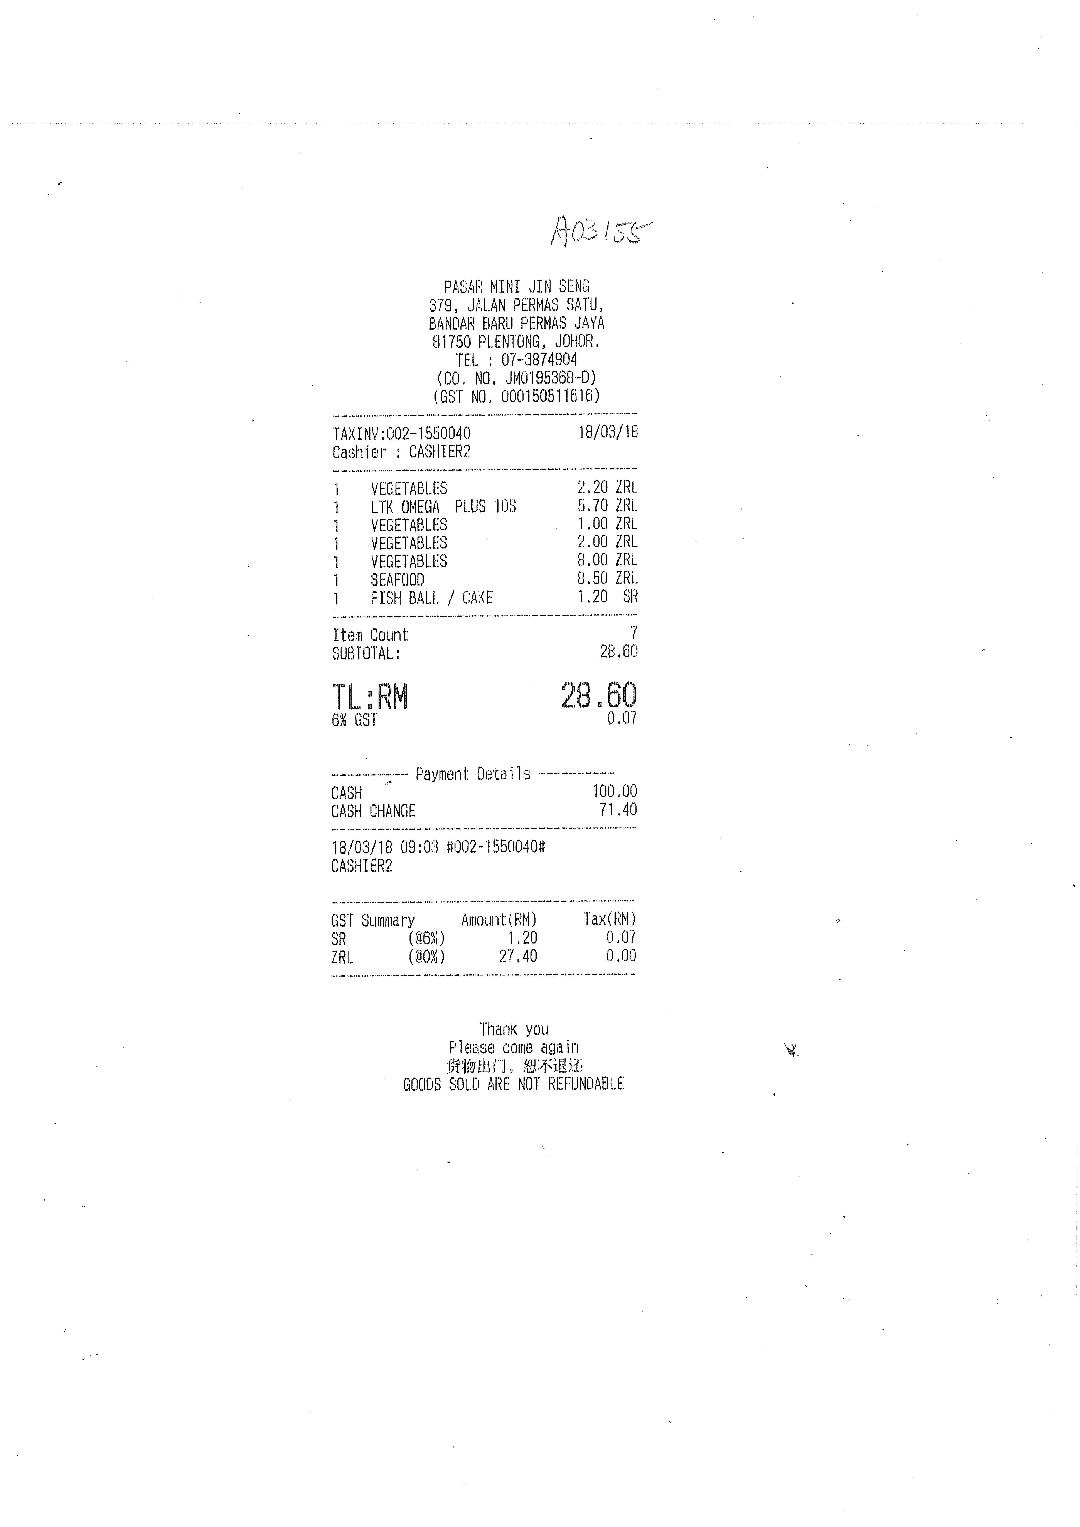
PASAR MINI JIN SENG
379,JALAN PERMAS SATU,
BANOAR BARU PERMAS JAYA
81750 PLENTONG,JOHOR.
TEL : 07-3874904
(CO.NO. JM0195368-D)
(GST NO. 000150511616)
TAXINV:002-1550040
18/03/18
CASHIER : CASHTER2
1
VEGETABLES
2.20 ZRL
1
LTK OMEGA
5.70 ZRL
1
VEGETABLES
1.00 ZRL
1
VEGETABLES
2.00 ZRL
1
VEGETABLES
8.00 ZRL
1
SEAFOOD
8.50 ZRL
1
FISH BALL / CAKE
1.20
SR
ITEM COUNT
7
SUBTOTAL:
28.60
TL:RM
28.60
6% GST
0.07
PAYMENT DETAILS
CASH
100.00
CASH CHANGE
71.40
18/03/18 09:03 #002-1550040#
CASHIER2
GST SUMMARY
AMOUNT(RM)
TAX(RM)
SR
((@6%)
1.20
0.07
ZRL
((@6%)
27.40
0.00
THANK YOU
PLEASE COME AGAIN
***
GOODS SOLD ARE NOT REFUNOABLE
PLUS IOS